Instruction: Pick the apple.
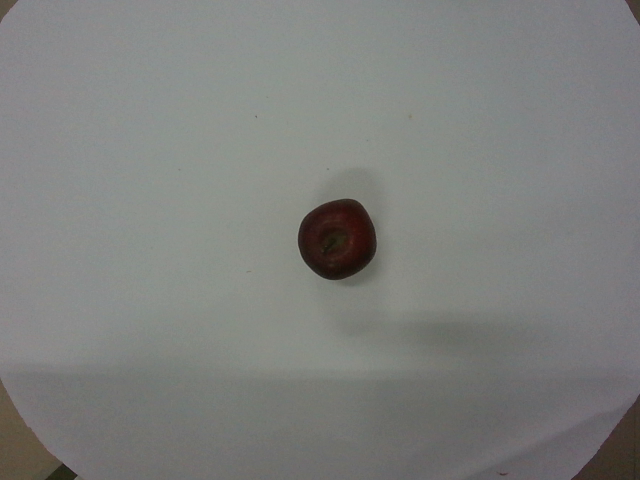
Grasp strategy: vertical